Retrieve the amount in words, amount in figures, name of the payee, date on the cheque, and the bank name from the image.
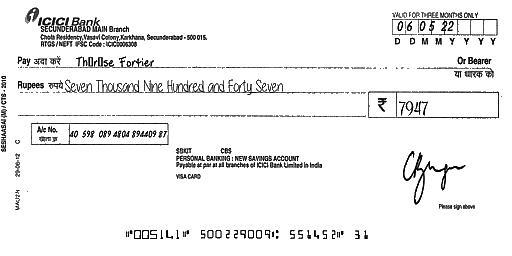
amt_in_words: Seven Thousand Nine Hundred and Forty Seven
amt_in_figures: 7947
payee_name: Thérèse Fortier
bank_name: ICICI Bank
cheque_date: 06/05/22